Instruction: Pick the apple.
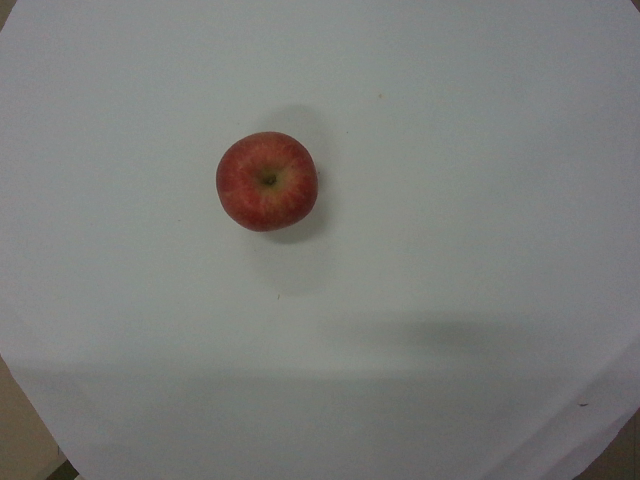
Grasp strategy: vertical